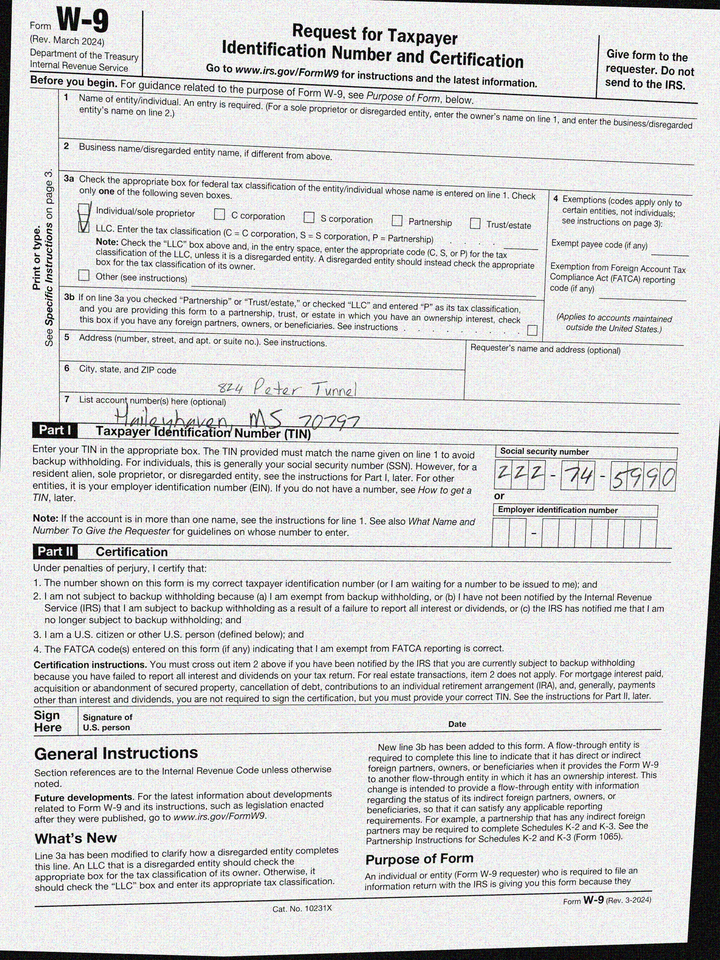
adr1: 824 Peter Tunnel
adr2: Haileyhaven, MS 70797
cbx: yes
ssn: 222745990